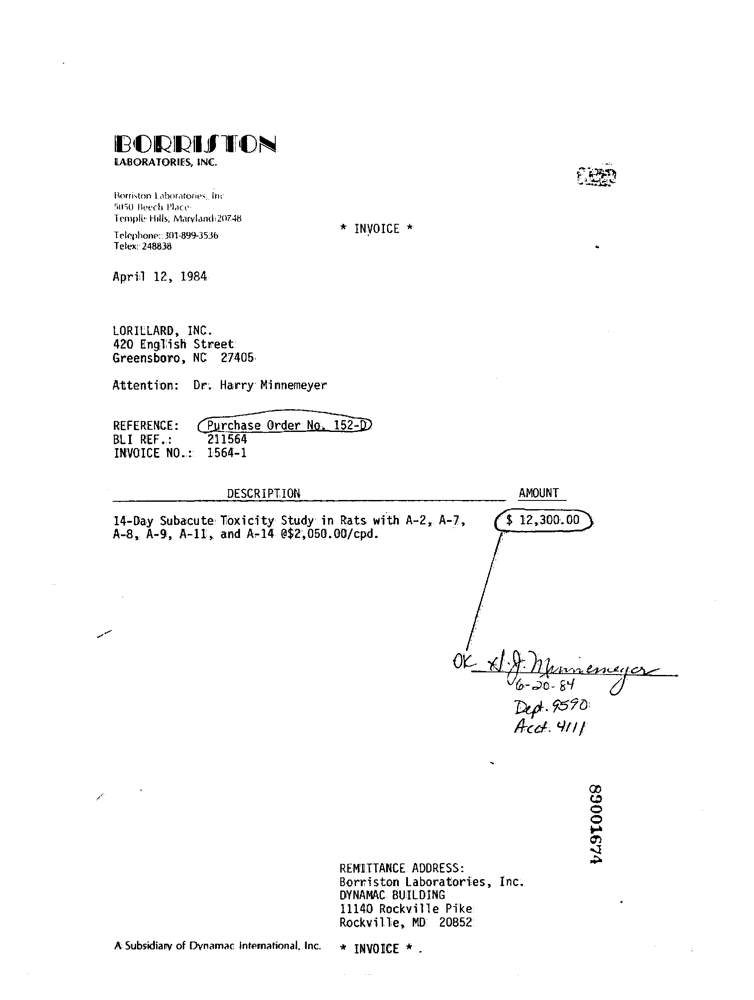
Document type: Invoice